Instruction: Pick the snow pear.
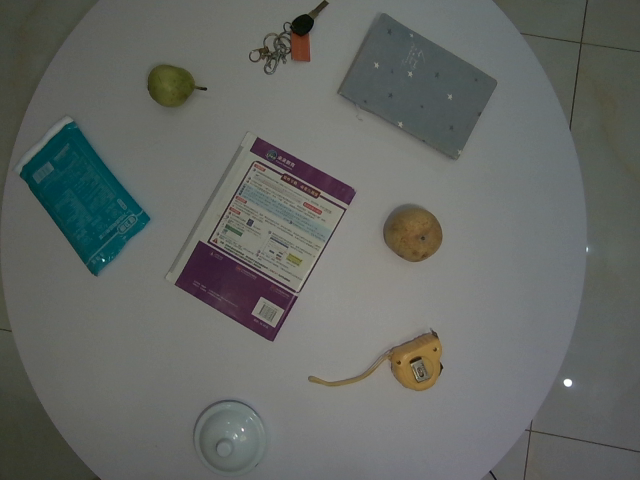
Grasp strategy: vertical